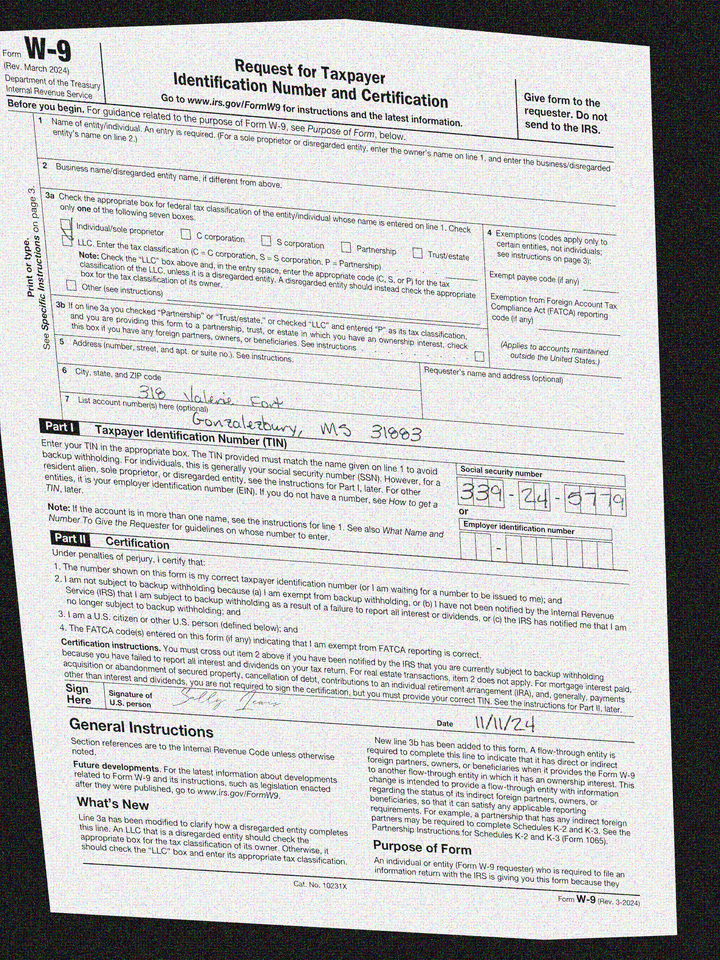
adr1: 318 Valerie Fort
adr2: Gonzalezbury, MS 31883
cbx: yes
ssn: 339245779
sdt: 11/11/24